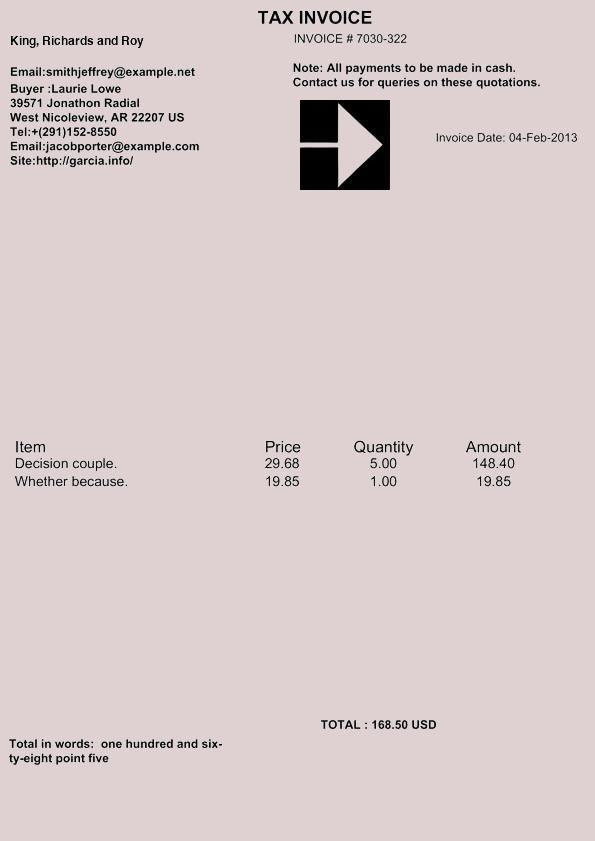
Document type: Invoice